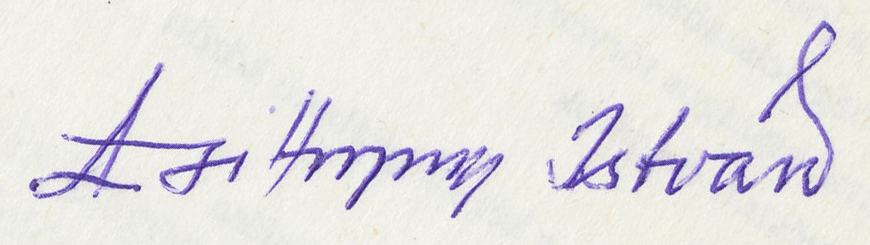
Signature of: istván zsittnyan